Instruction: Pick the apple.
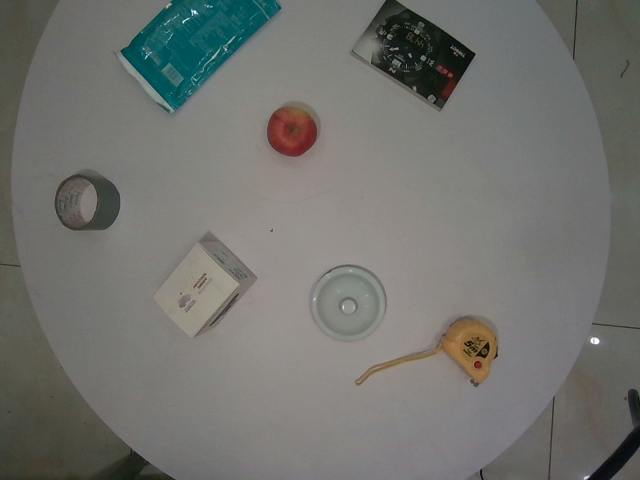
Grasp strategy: vertical